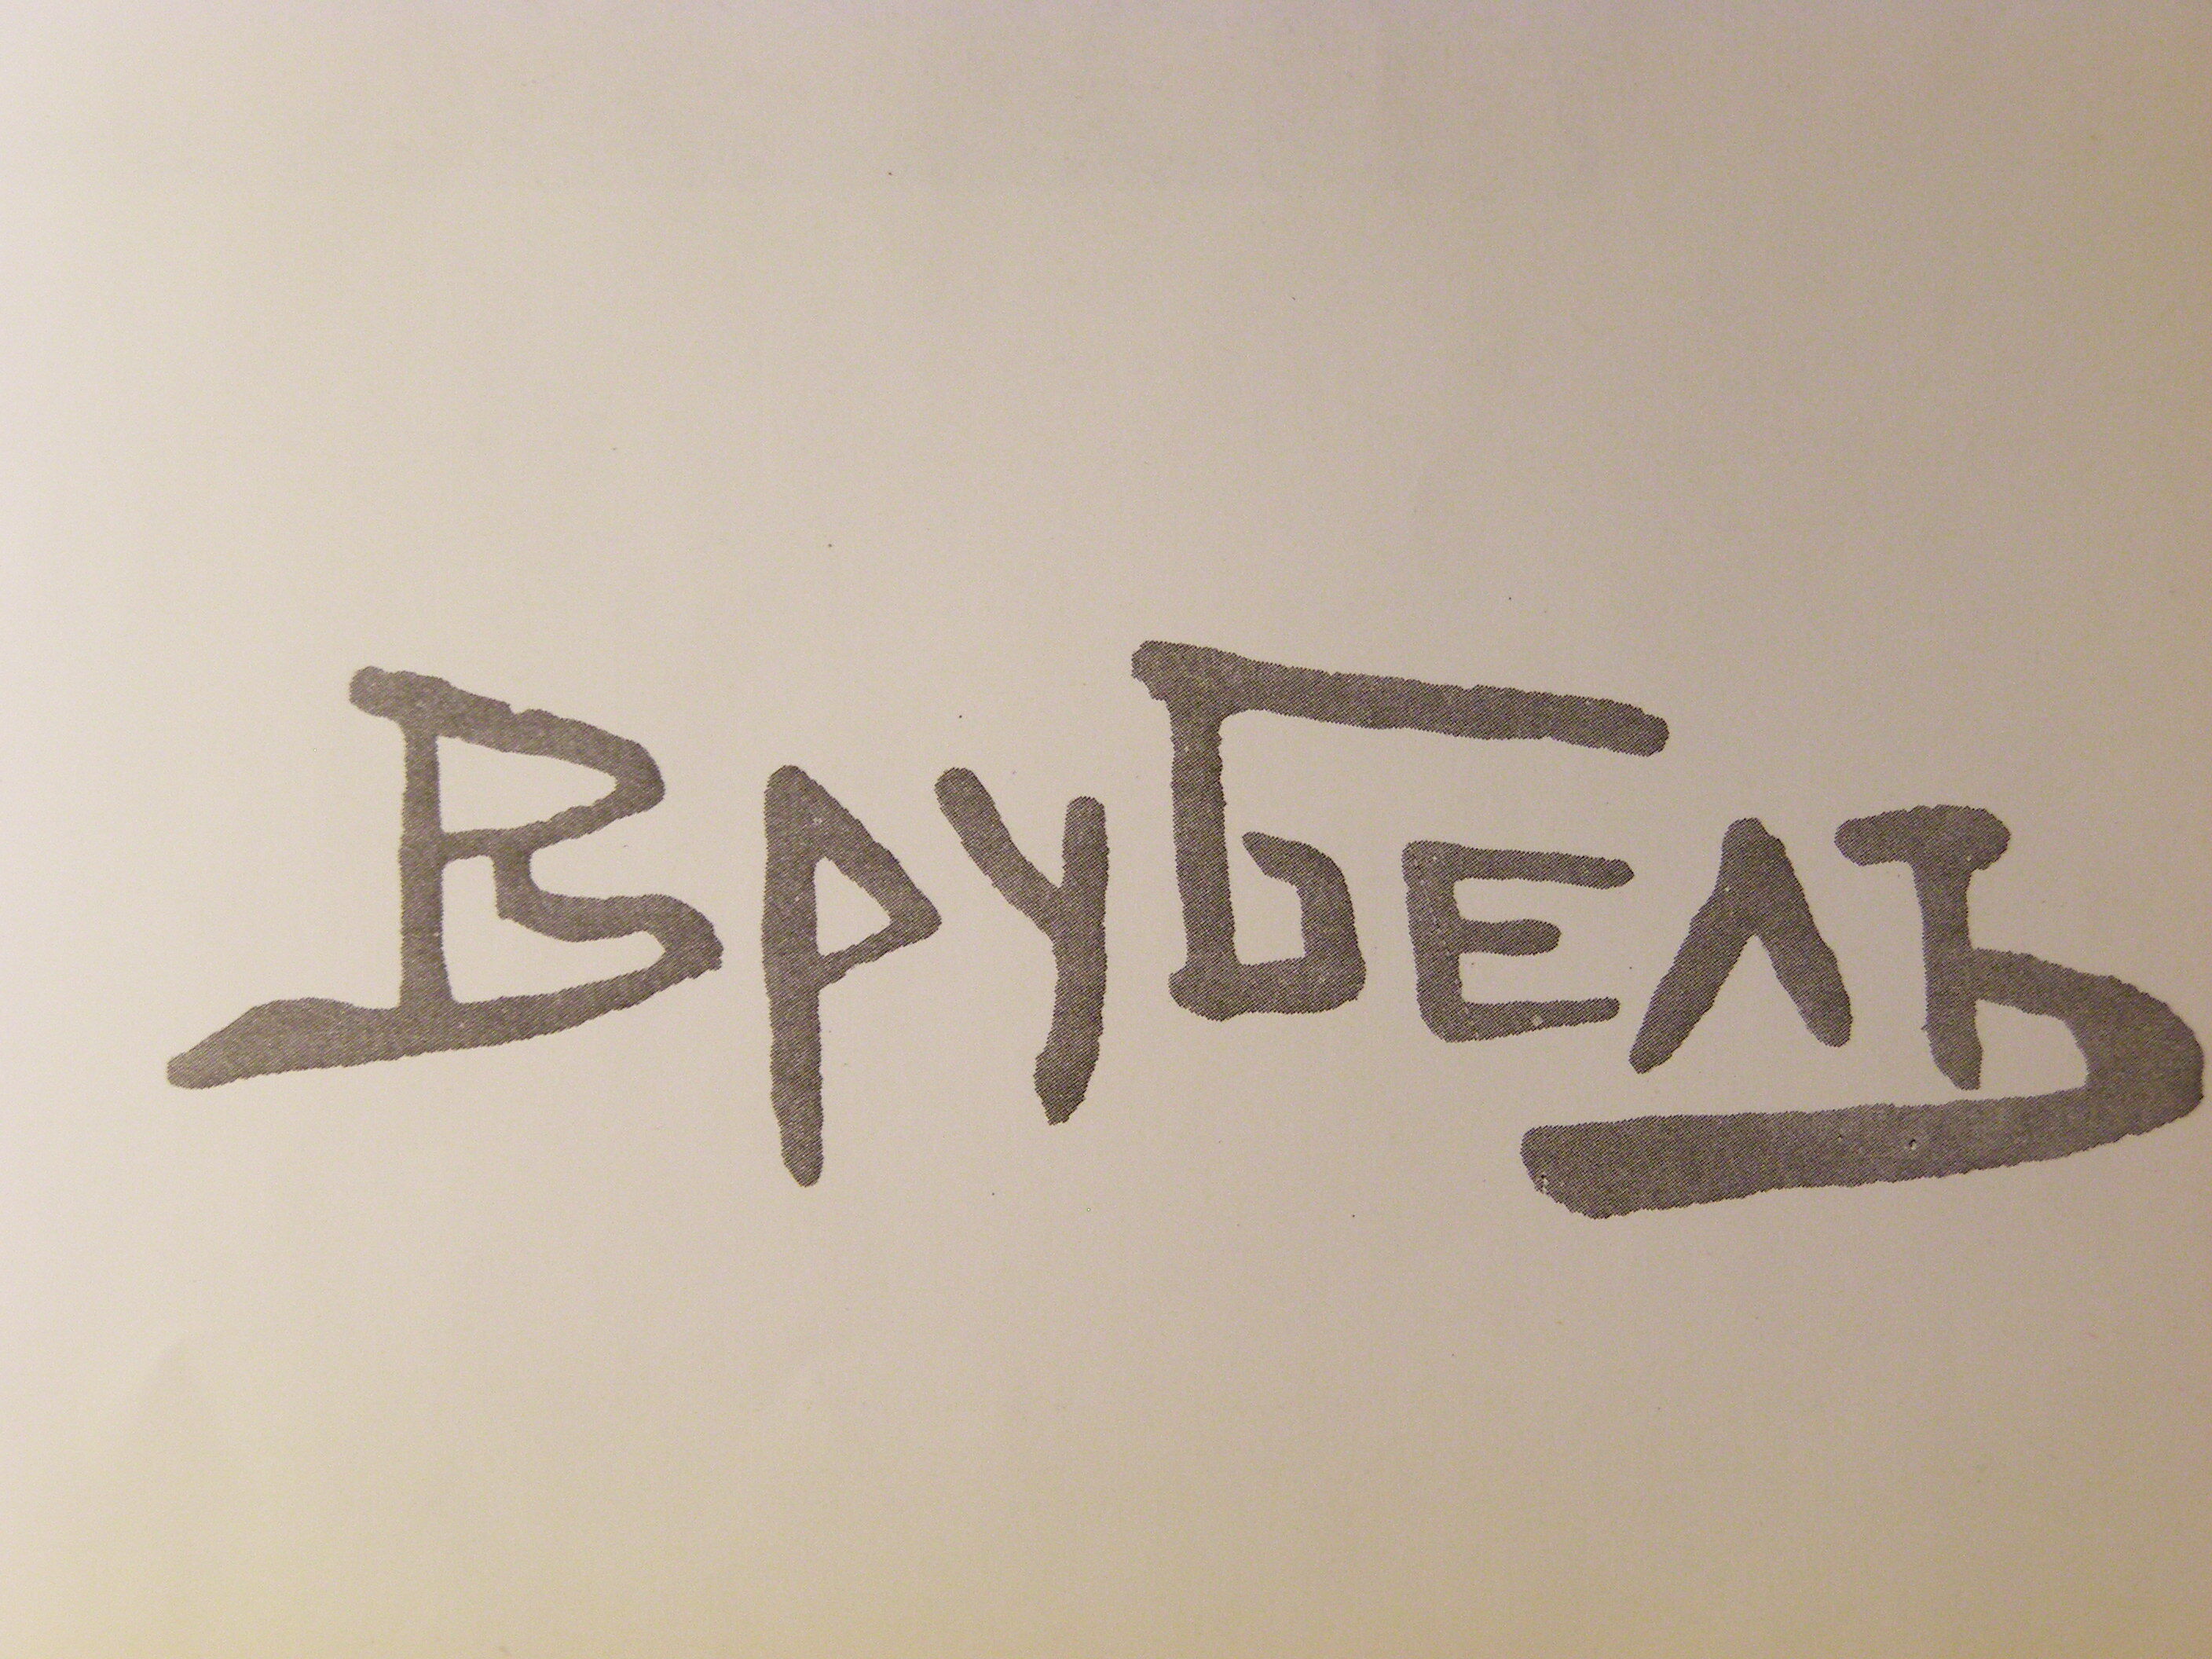
Signature of: mikhail vrubel